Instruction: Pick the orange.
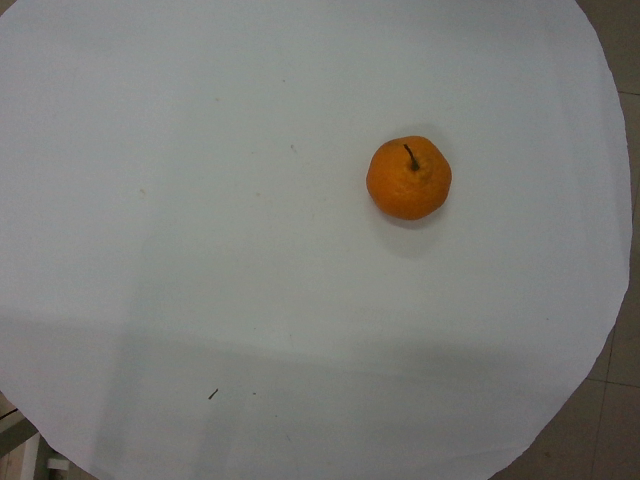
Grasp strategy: vertical